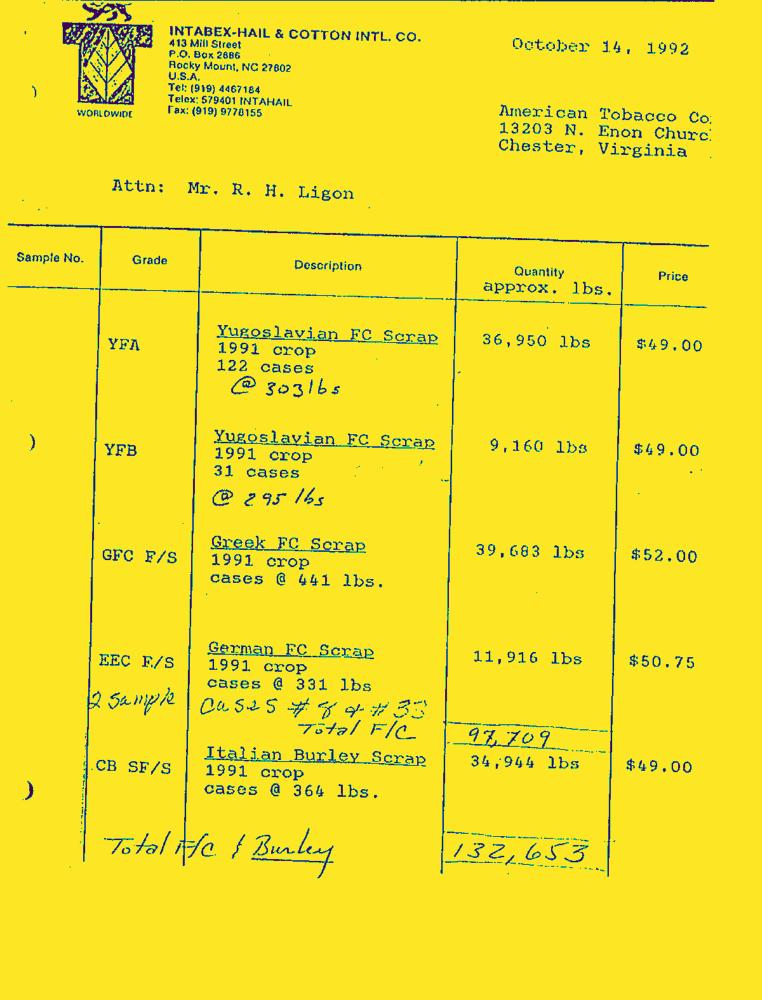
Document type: Invoice-Doc